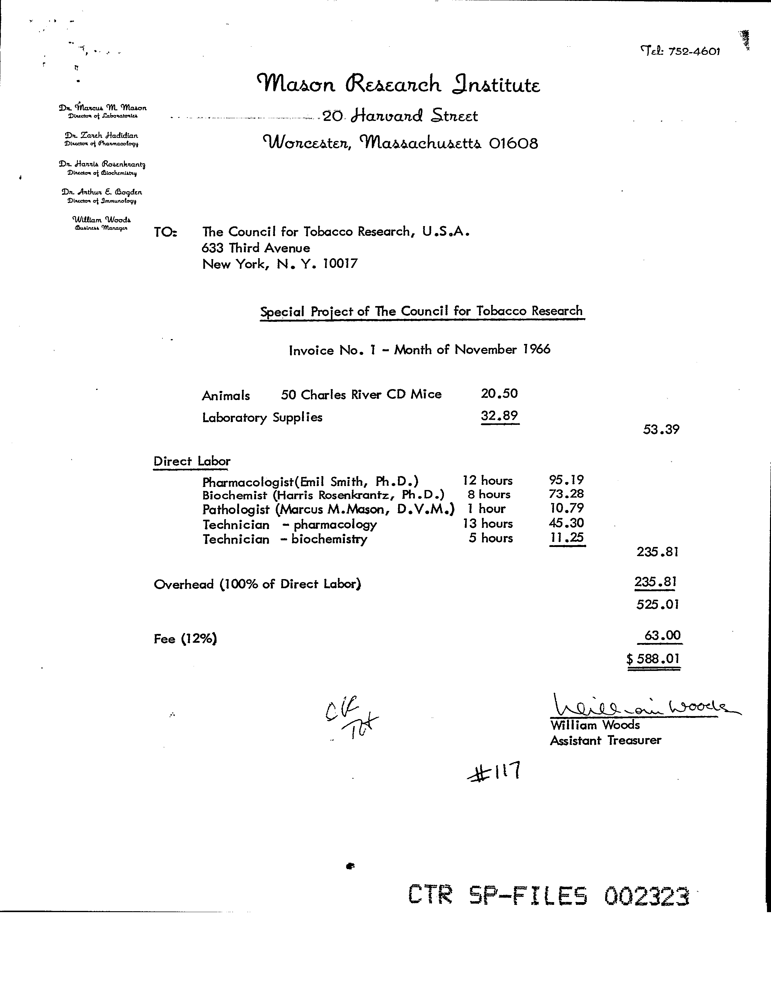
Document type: Invoice